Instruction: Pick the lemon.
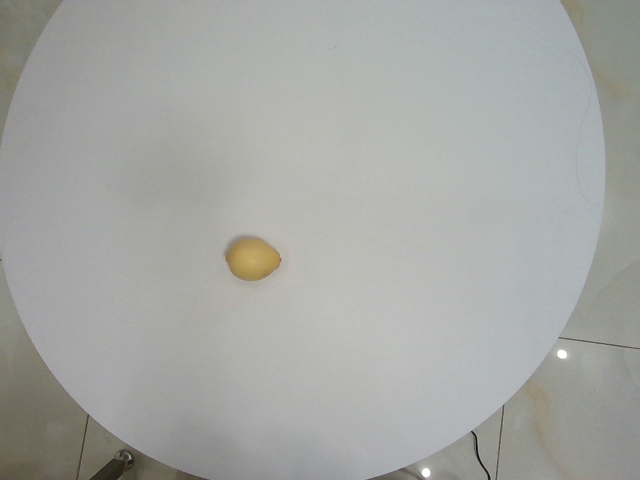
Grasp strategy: vertical